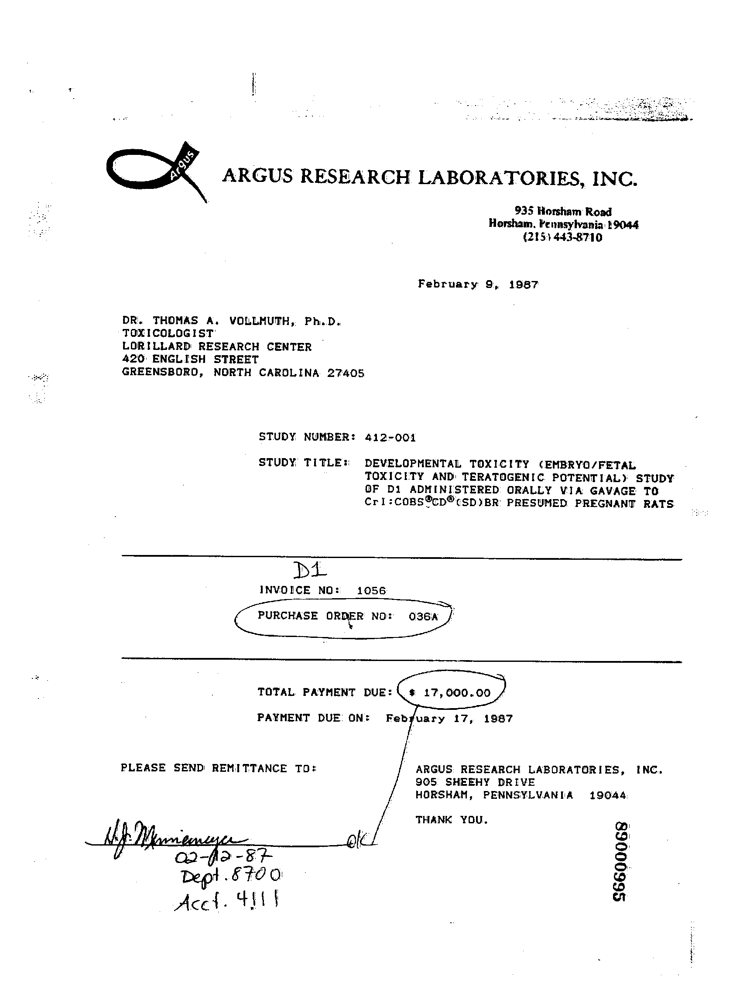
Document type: Invoice